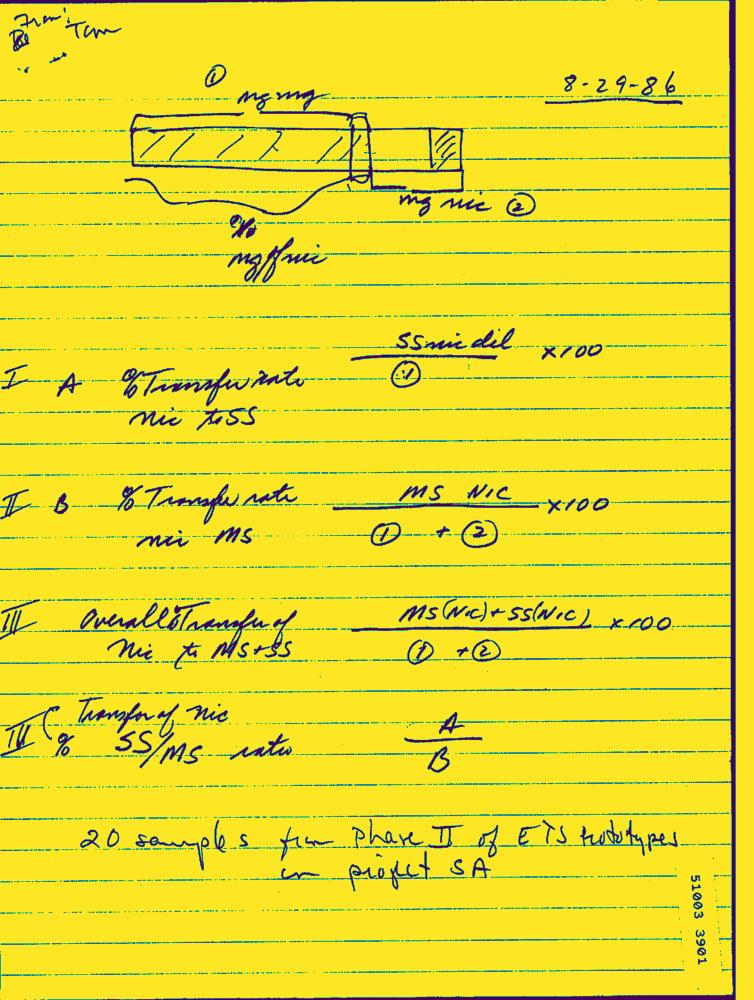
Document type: Hand-Written